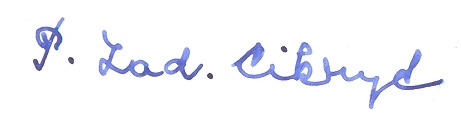
Signature of: ladislav cikryt